Question: What is the suspected problem?
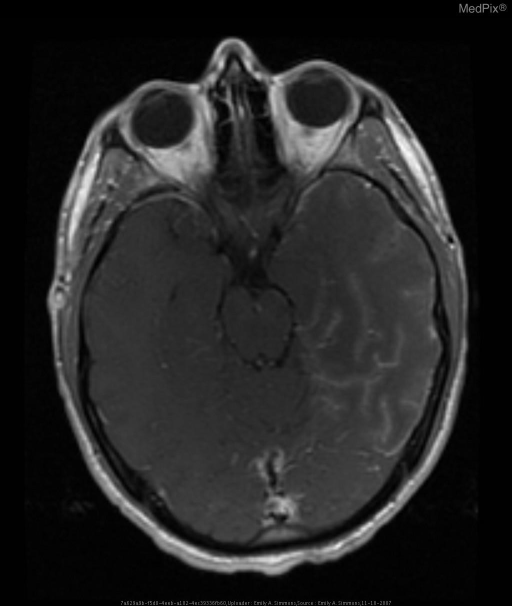
Answer: The findings suggest Bilateral temporal lobe involvement (L>R) with low attenuation on non-contrast CT, enhancement with gadolinium on T1, T2 hyper-intensity and restricted diffusion consistent with edema.. T1 post-contrast demonstrates leptomeningeal enhancement most pronounced in the left temporal lobe region.. The patient might have a history of 21 y/o soldier deployed to Iraq.  Found down in barracks three days after being treated for non-specific viral illness..